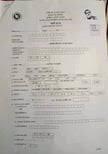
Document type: Invoice